Question: How does the patient history play a role?
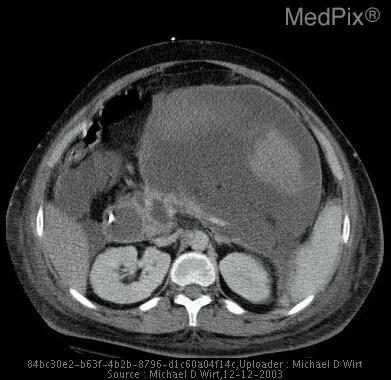
Answer: The patient's history of 18 year-old male with history of T cell lymphoma, common bile duct dysfunction, MRSA, and candida albicans sepsis, and recent distributive shock clinical picture presents with acute pancreatitis possibly secondary to L-asparaginase therapy. is key in understanding the case.